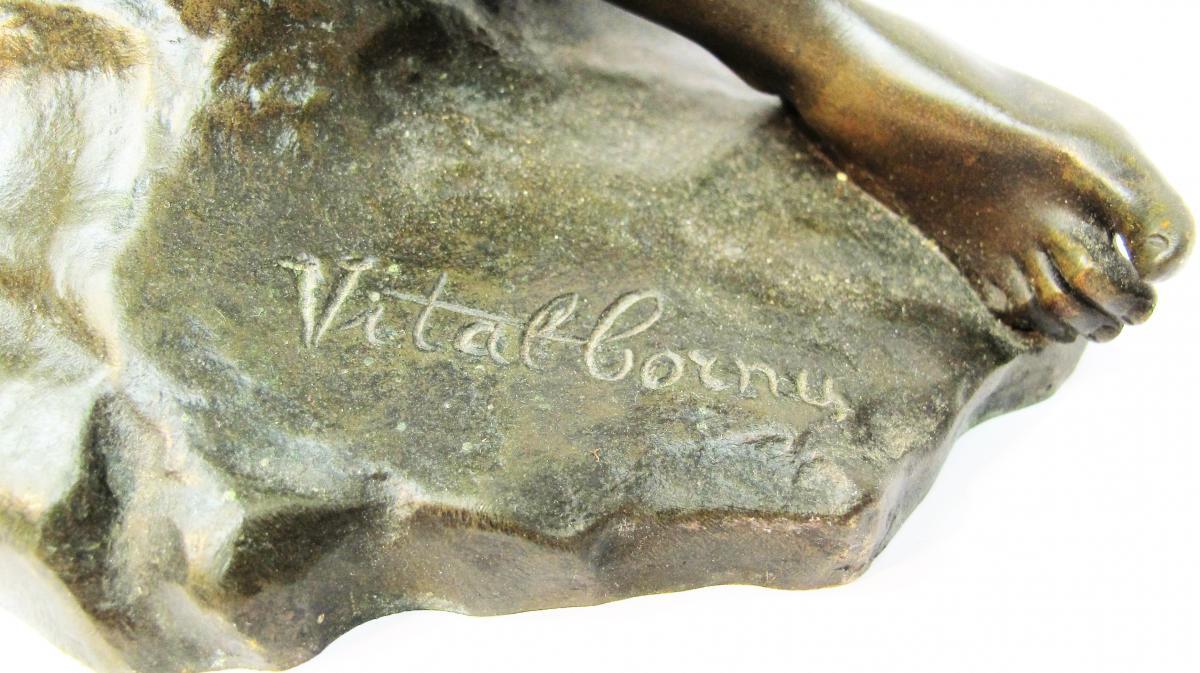
Signature of: charles vital cornu